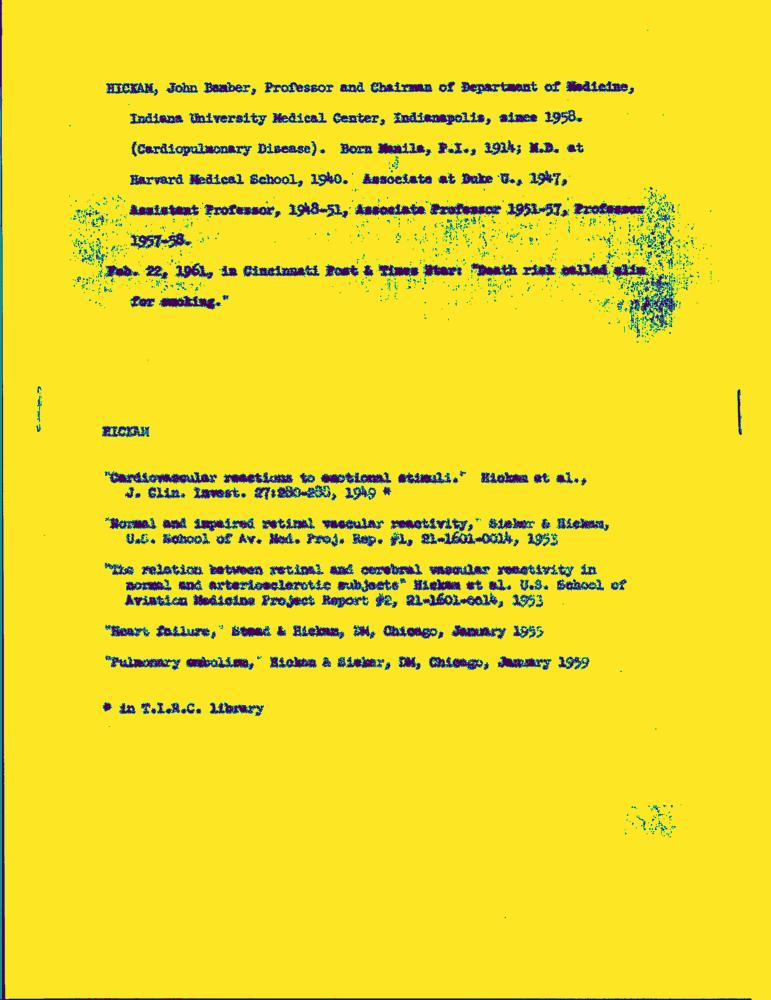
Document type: Resume-Doc